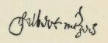
Signature of: gilbert menzies of findon